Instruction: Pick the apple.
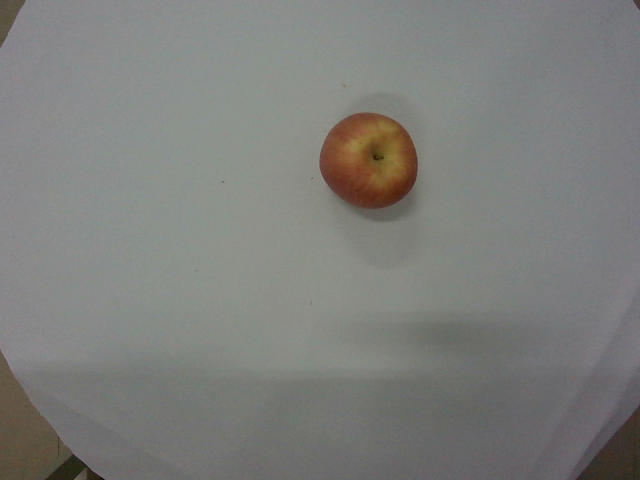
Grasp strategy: vertical